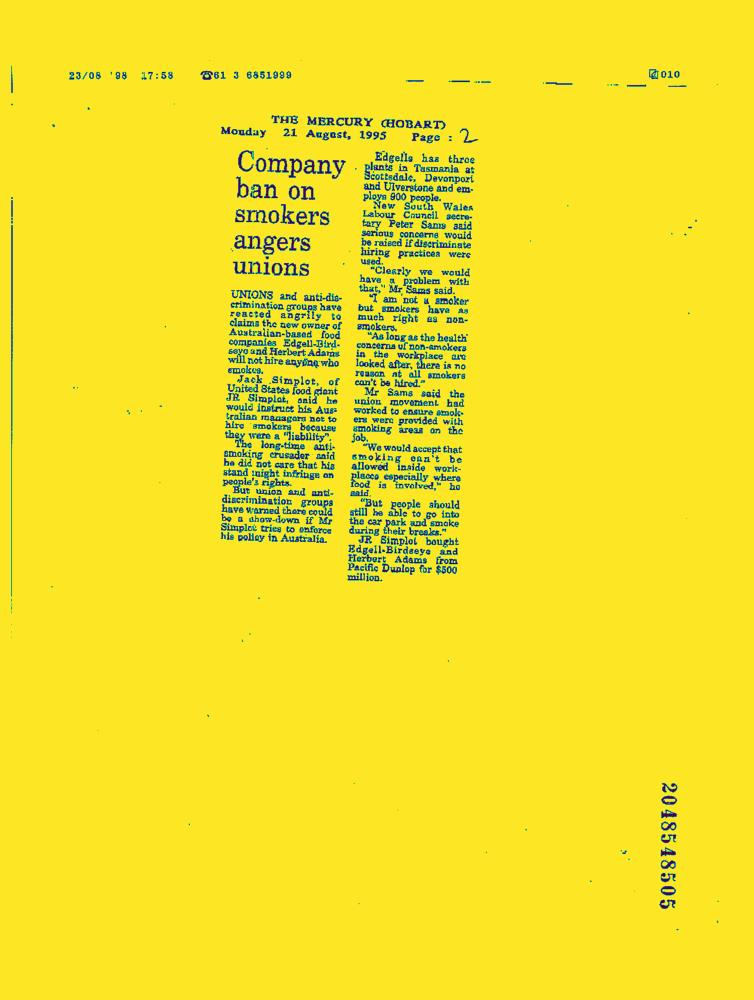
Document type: News-Article